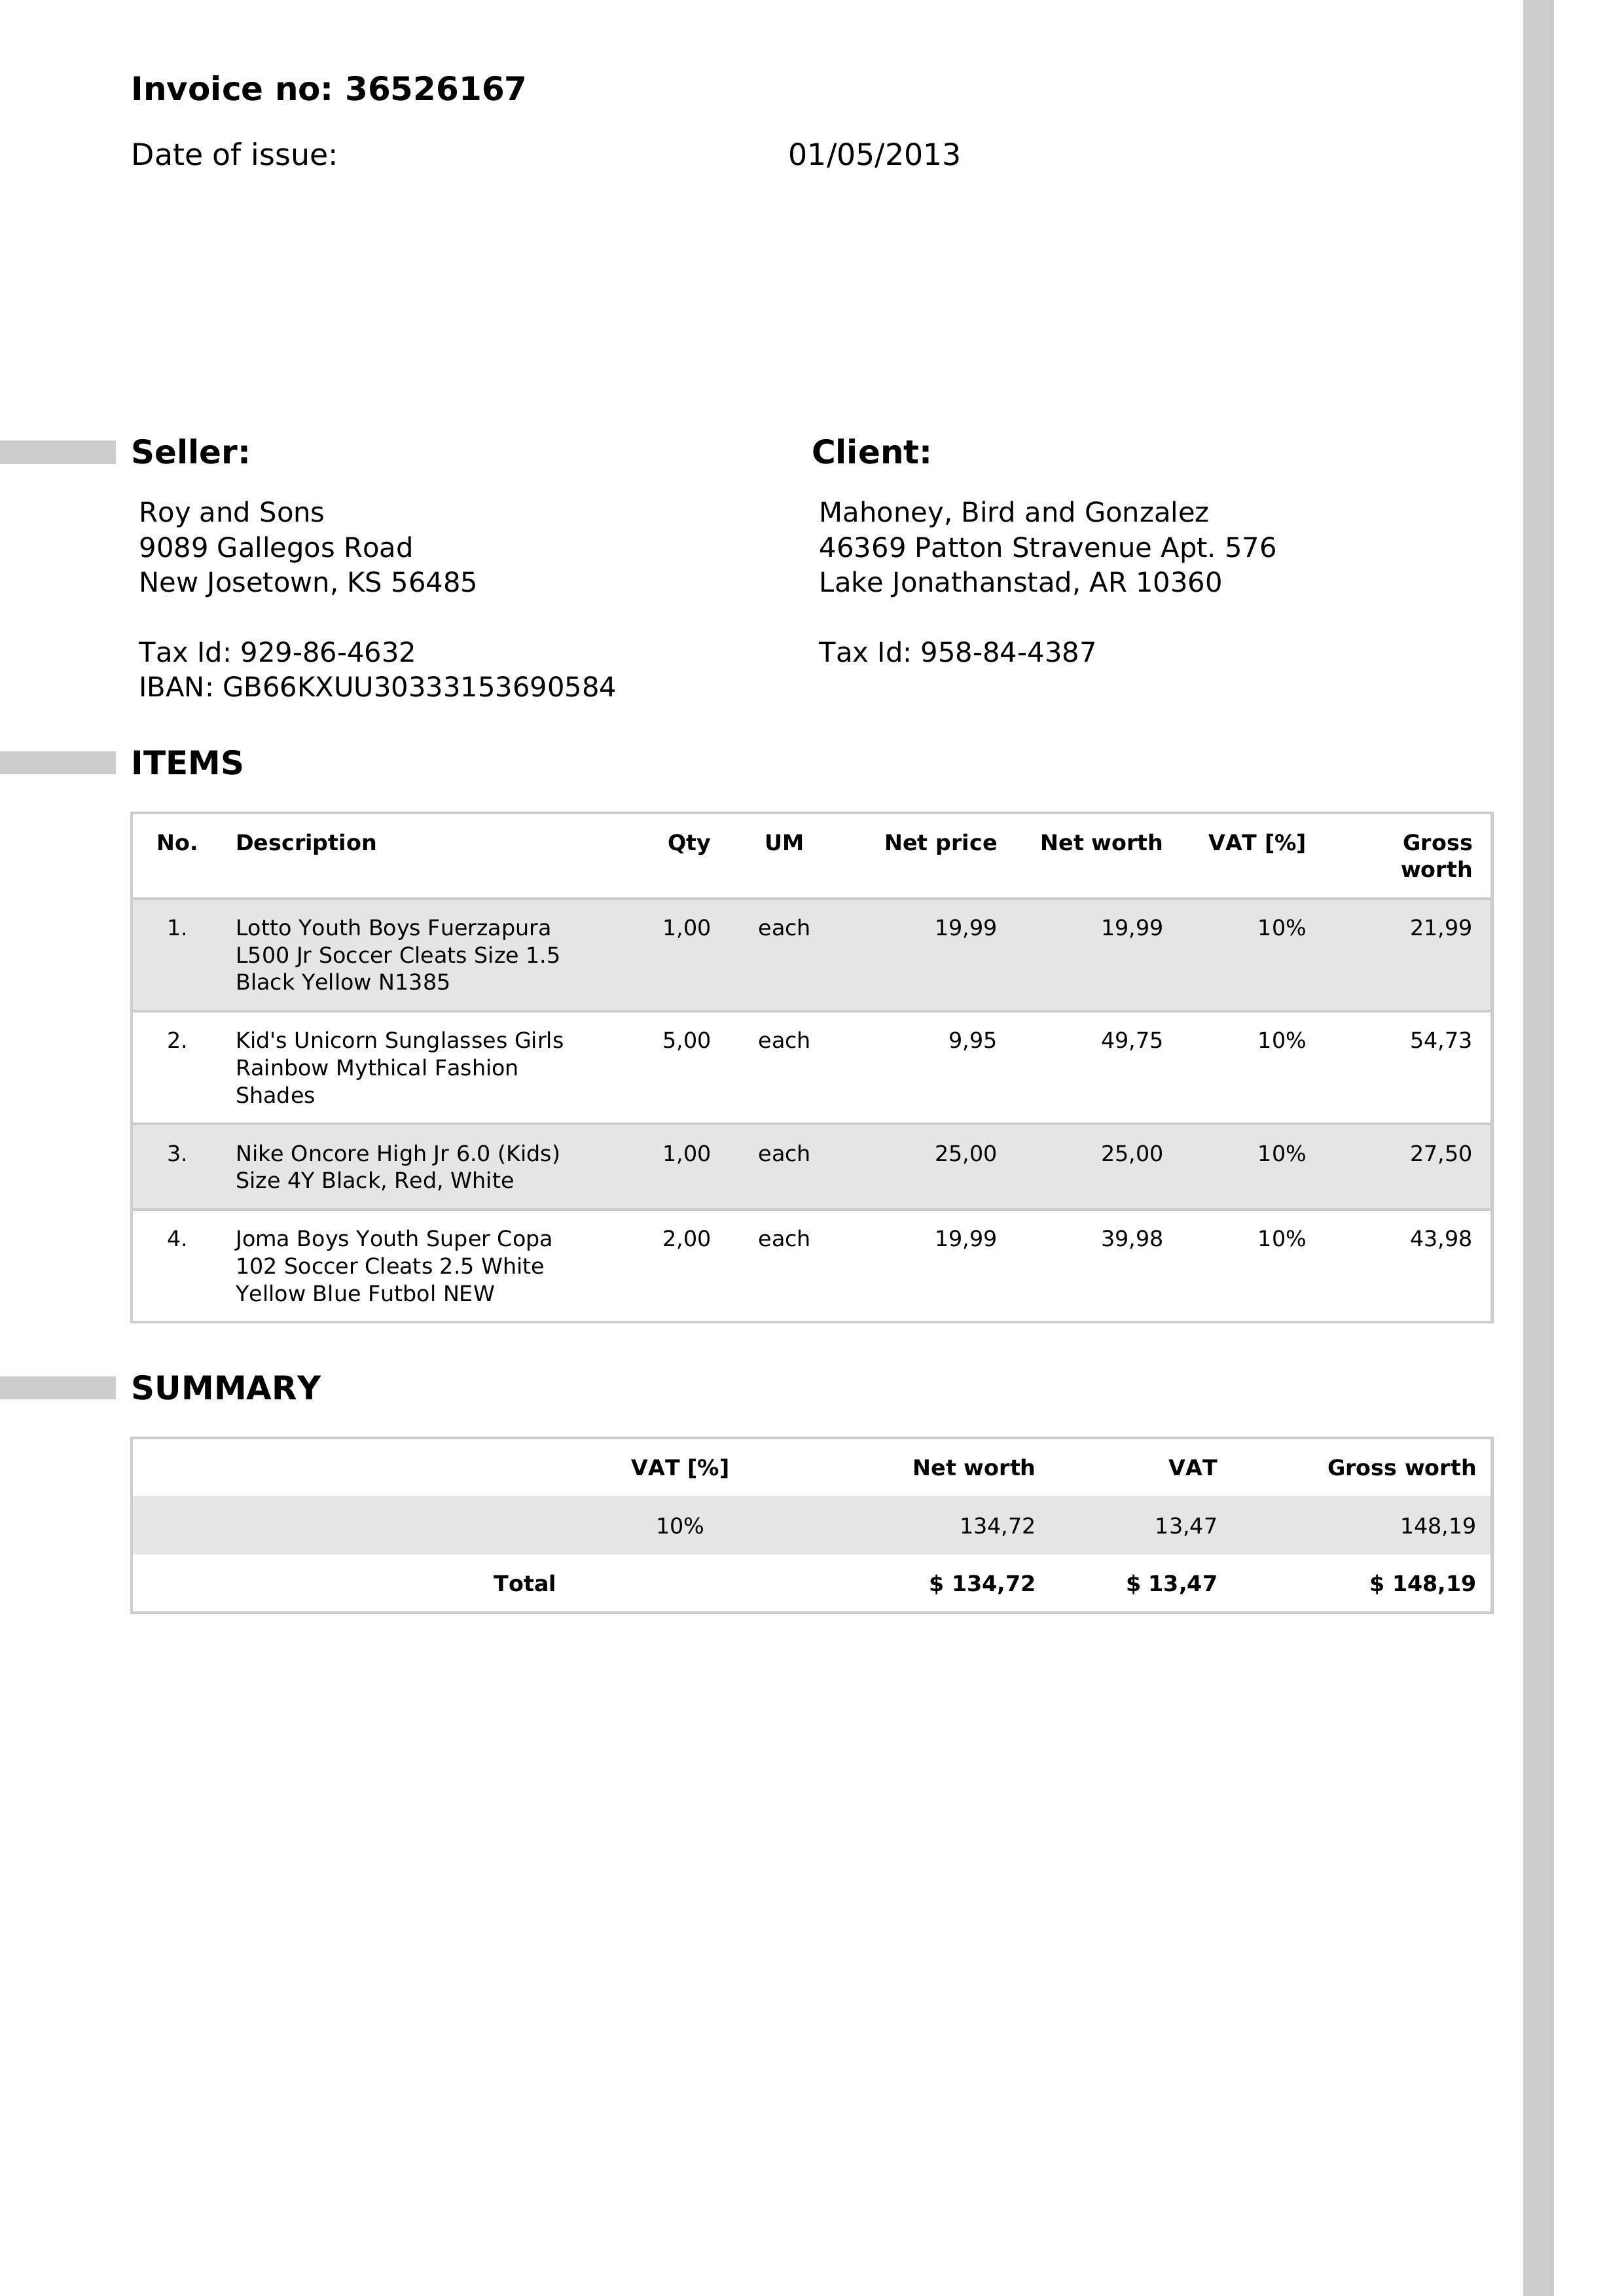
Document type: Invoice